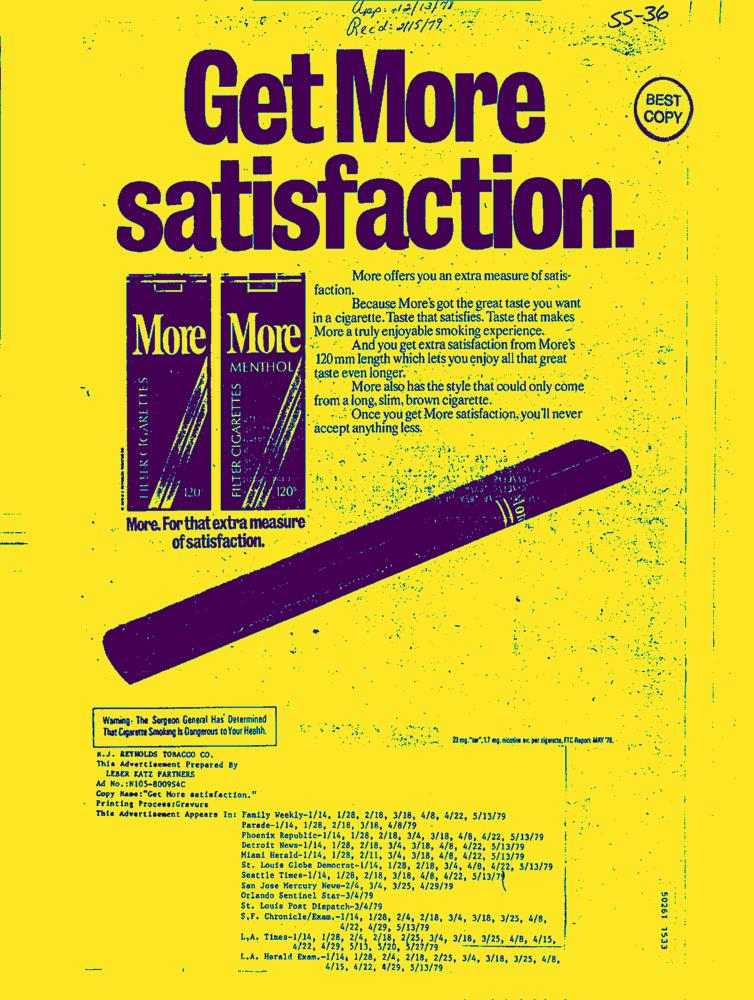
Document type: AD